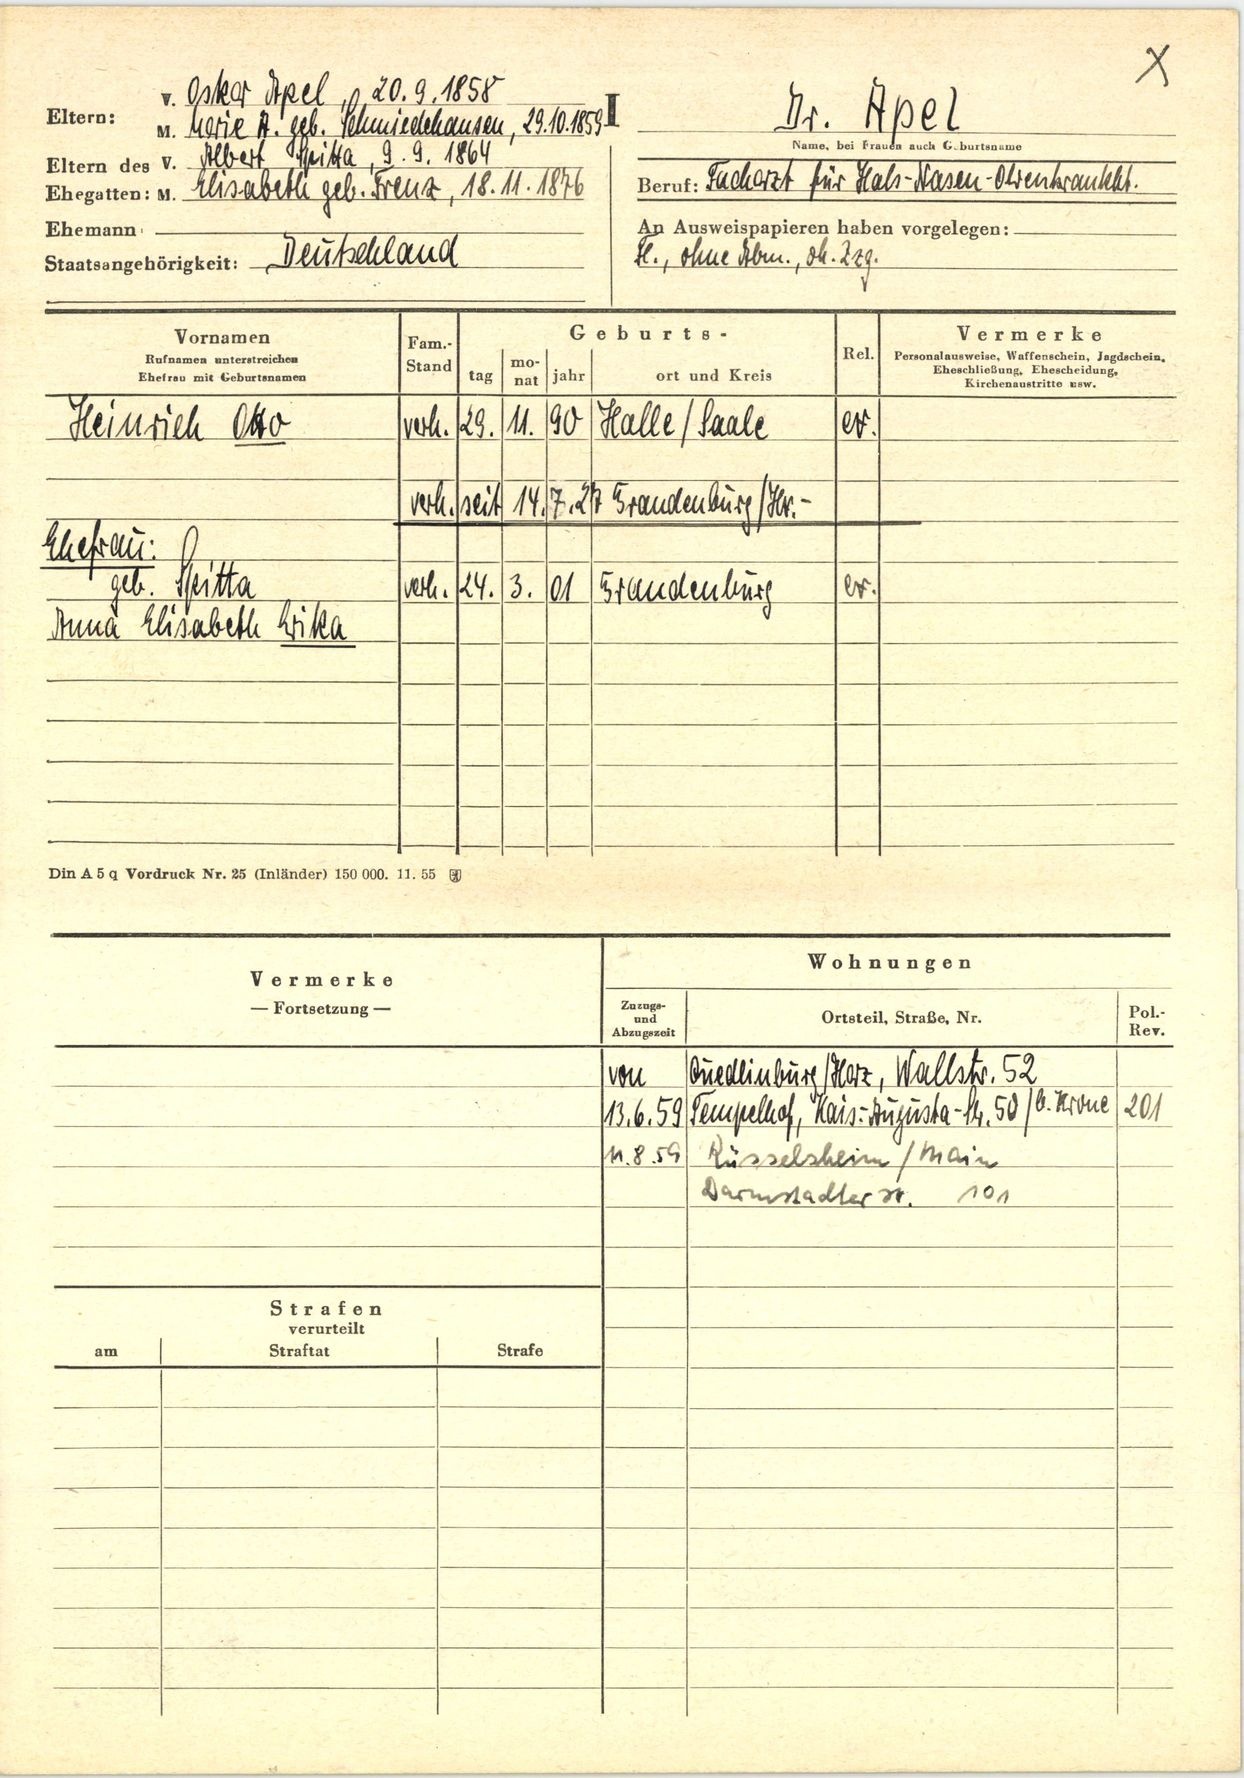
Dr. Apel